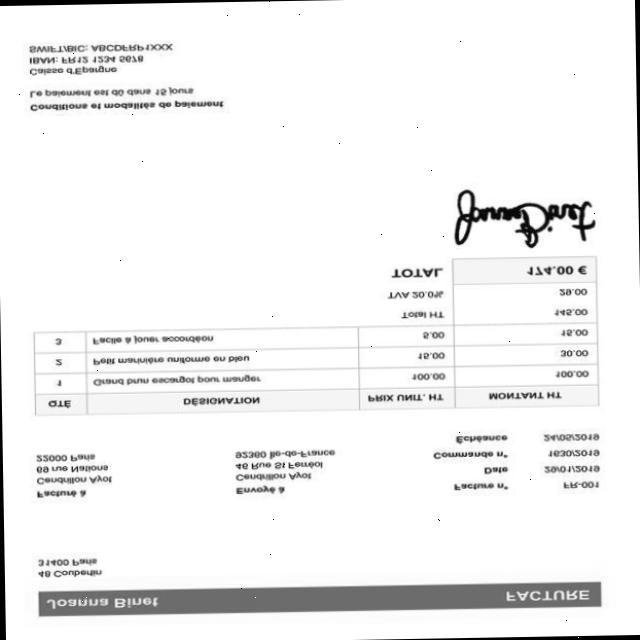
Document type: Invoice